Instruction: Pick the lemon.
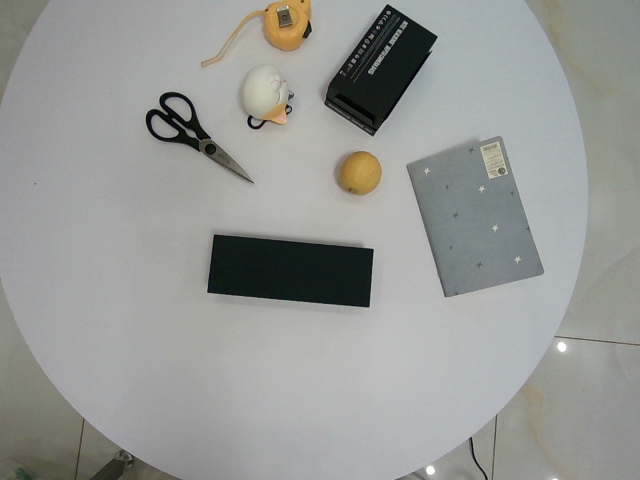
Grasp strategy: vertical